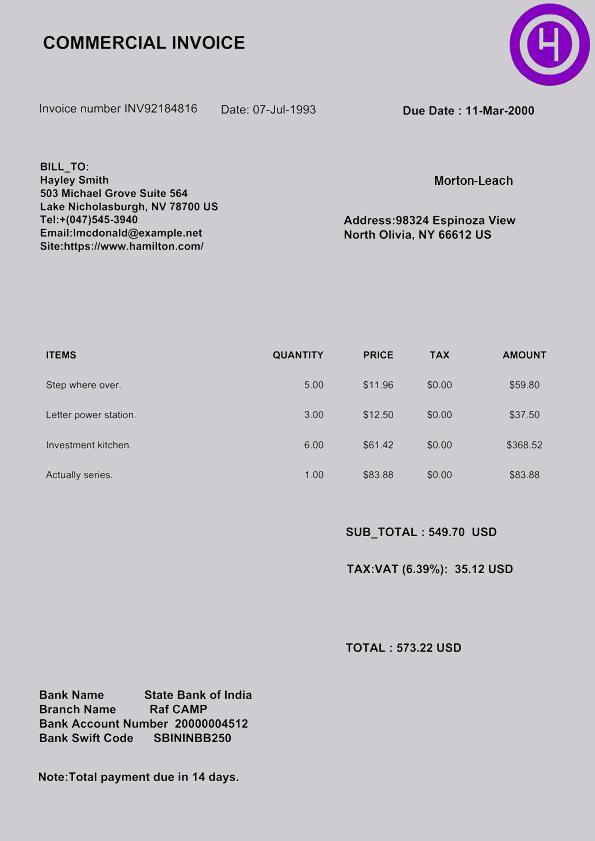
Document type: Invoice